Question: What are the imaging findings?
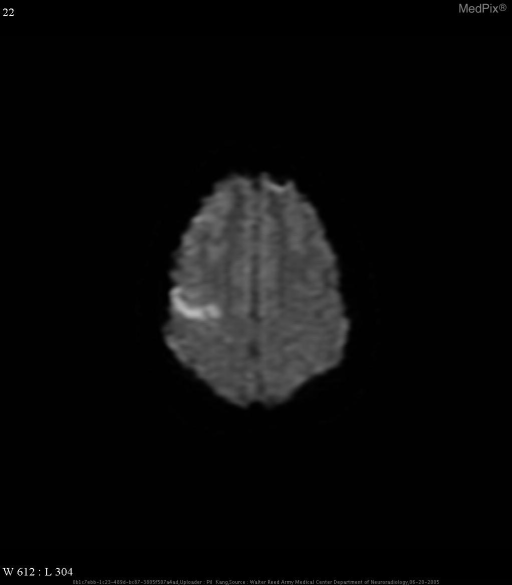
Answer: The imaging shows Non-contrast CT images of the head with "stroke window" settings demonstrate a wedge-shaped focal area of decreased density and loss of gray-white matter differentiation at the leve of the right frontal lobe, just anterior to the central sulcus.

Diffusion weighted and associated ADC map axial MR images show a corresponding focus of restricted diffusion, consistent with an acute infarct. Diffusion weighted and associated ADC map axial MR images show a corresponding focus of restricted diffusion, consistent with an acute infarct..